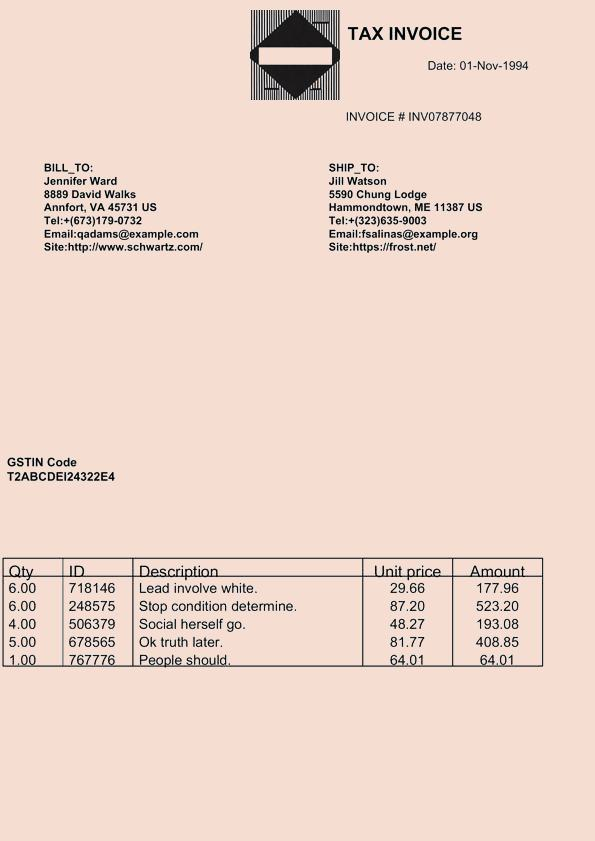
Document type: Invoice